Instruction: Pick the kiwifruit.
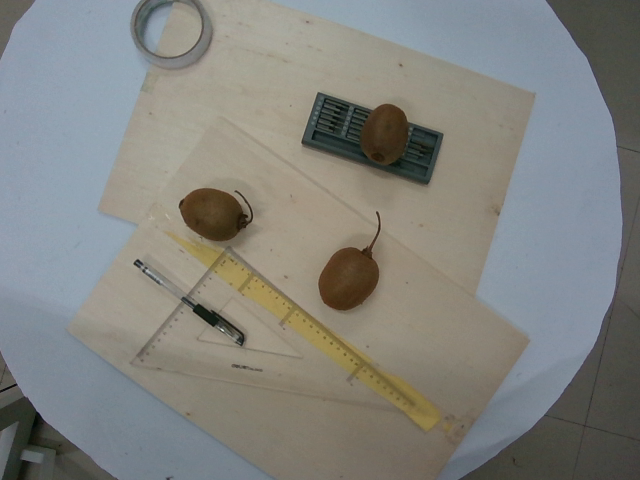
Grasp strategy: vertical